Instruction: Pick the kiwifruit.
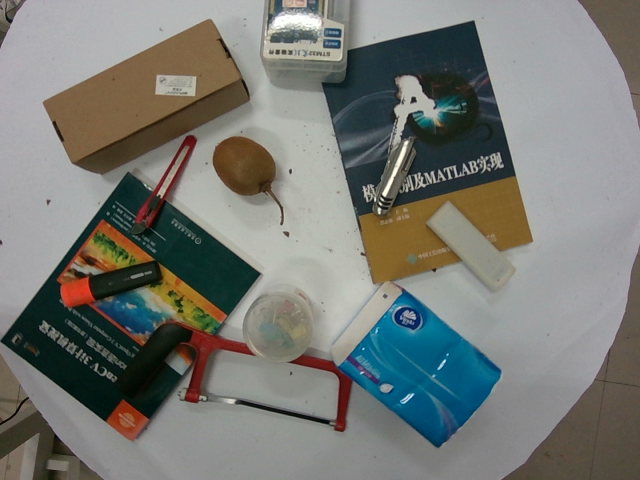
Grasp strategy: vertical